Question: What could the diagnosis suggest?
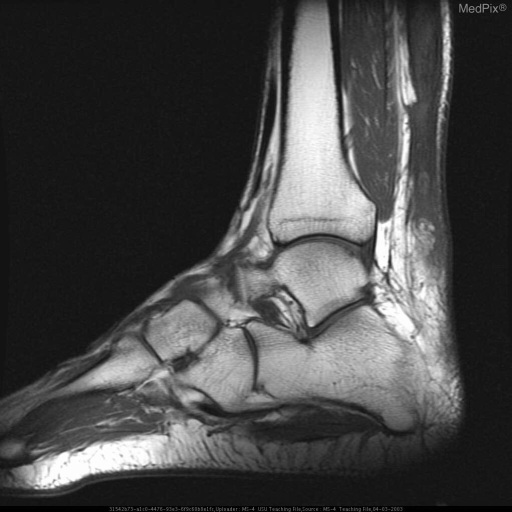
Answer: The possible diagnosis includes 1.Almost complete rupture Achilles tendon- Grade II tear

2.Almost complete rupture of Achilles tendon (Grade II tear) with interstitial tear and/or tendinopathy of the proximal Achilles tendon.